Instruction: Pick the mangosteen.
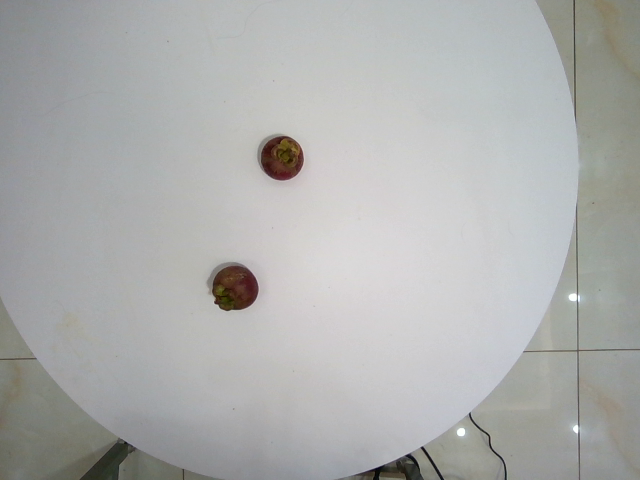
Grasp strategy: vertical